Question: Which state is mentioned in the document?
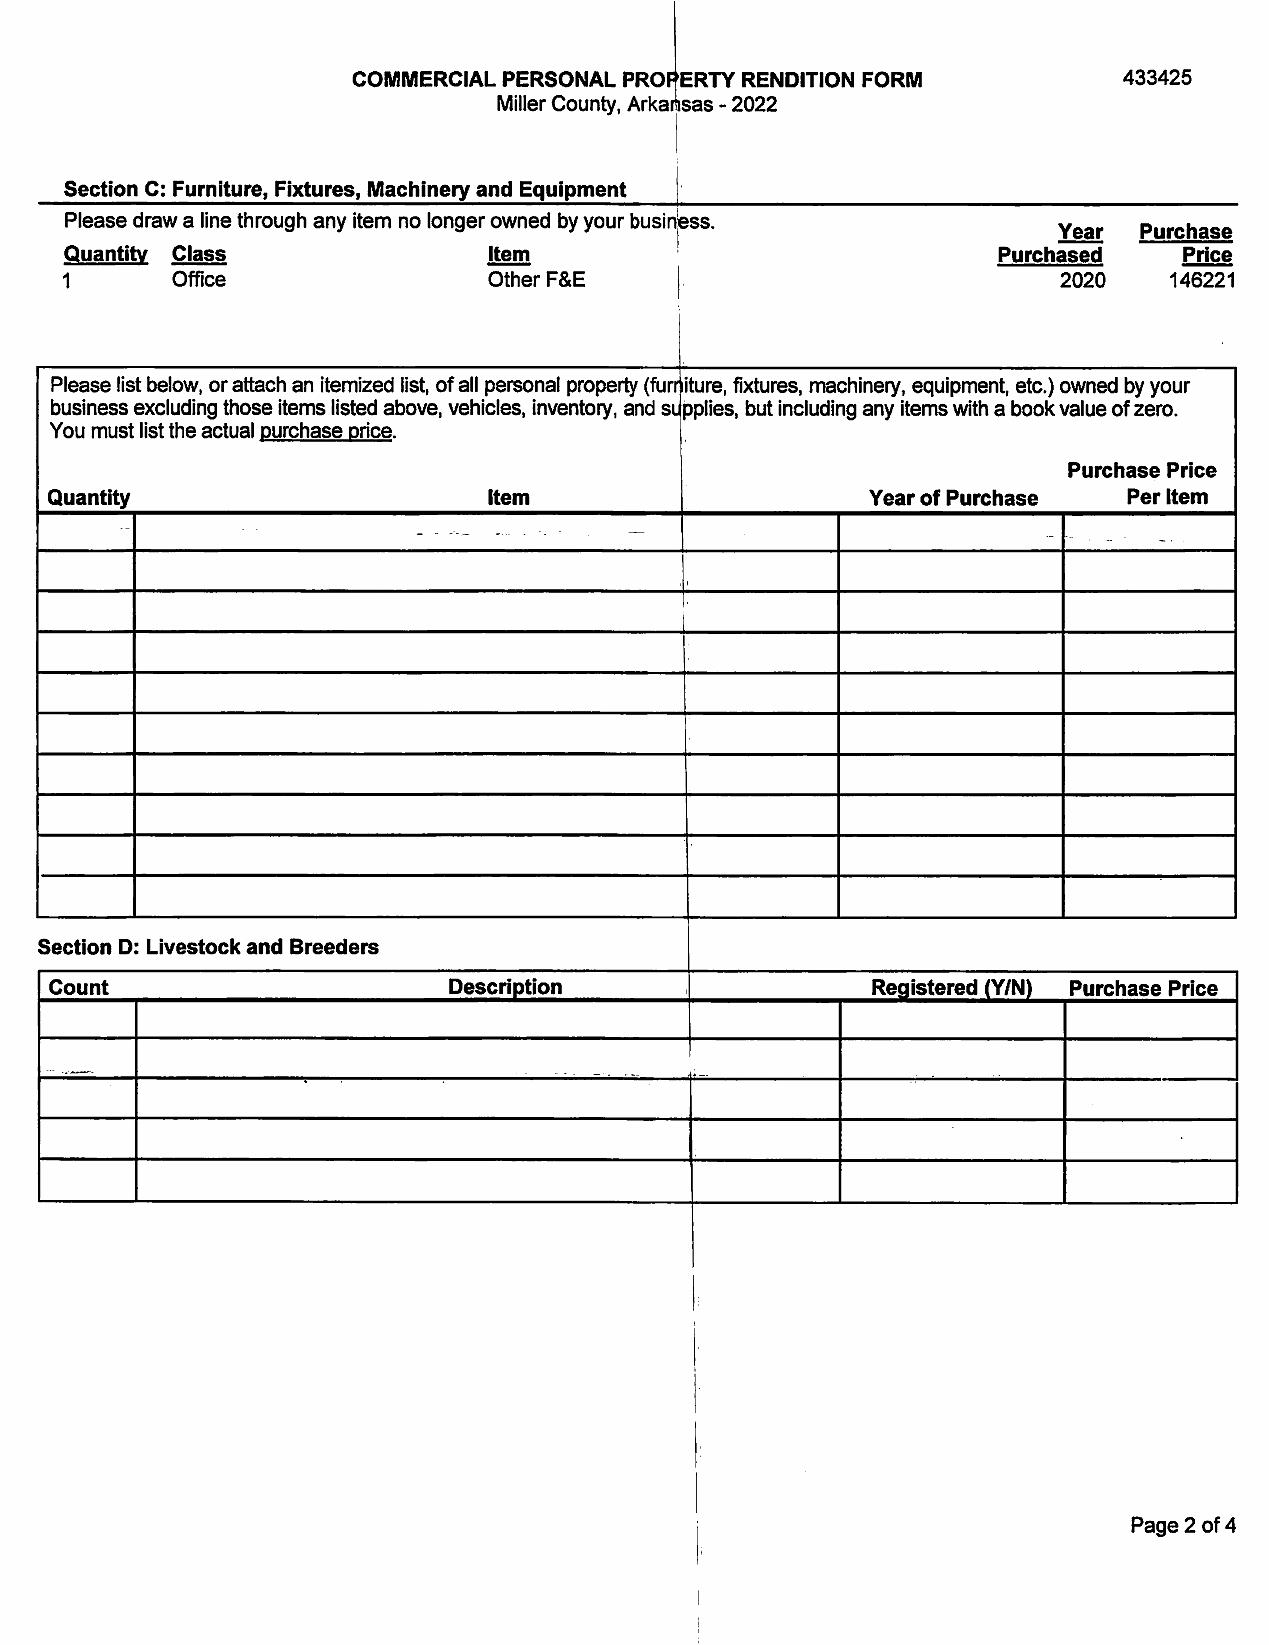
Answer: "Arkansas"